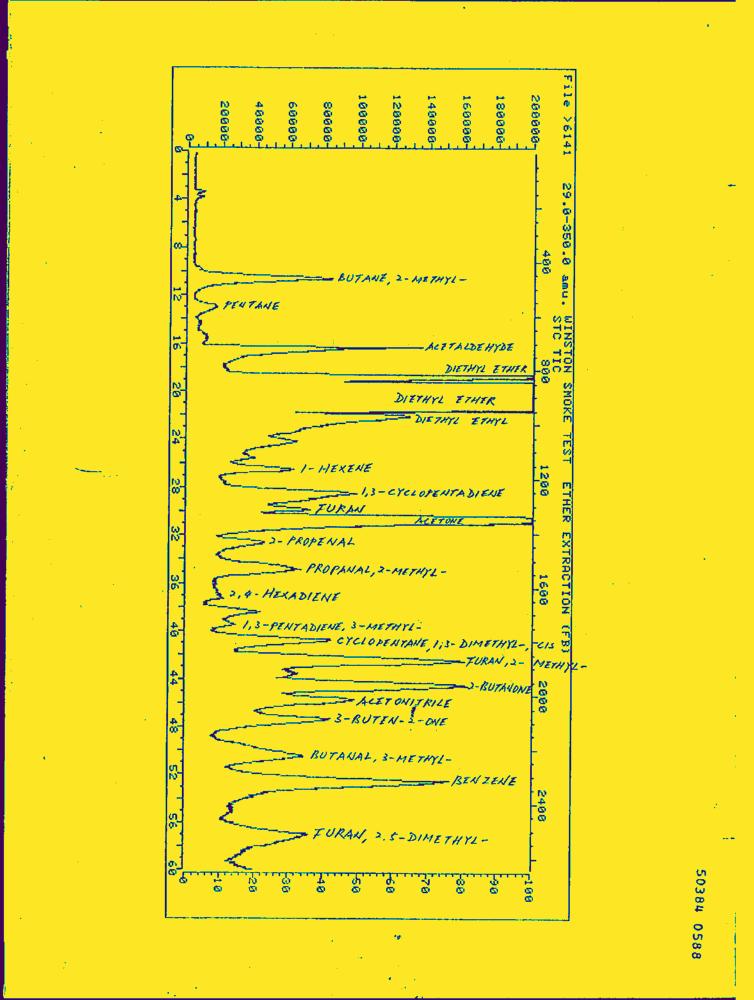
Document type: Hand-Written